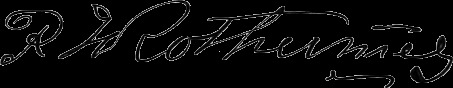
Signature of: peter f rothermel